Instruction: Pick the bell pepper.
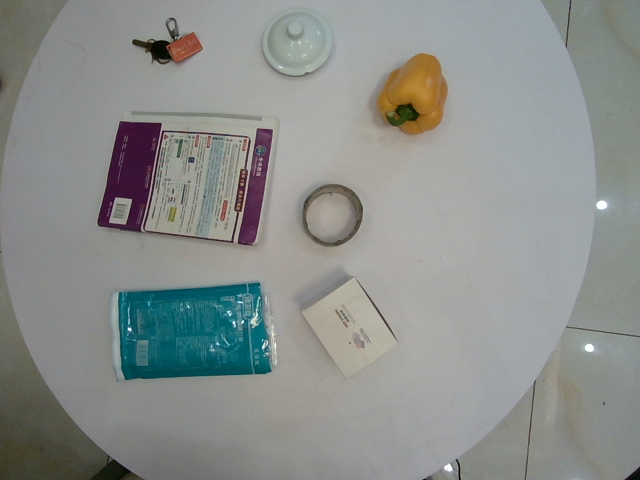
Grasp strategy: vertical